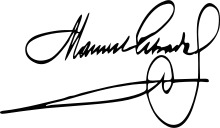
Signature of: manuel estrada cabrera